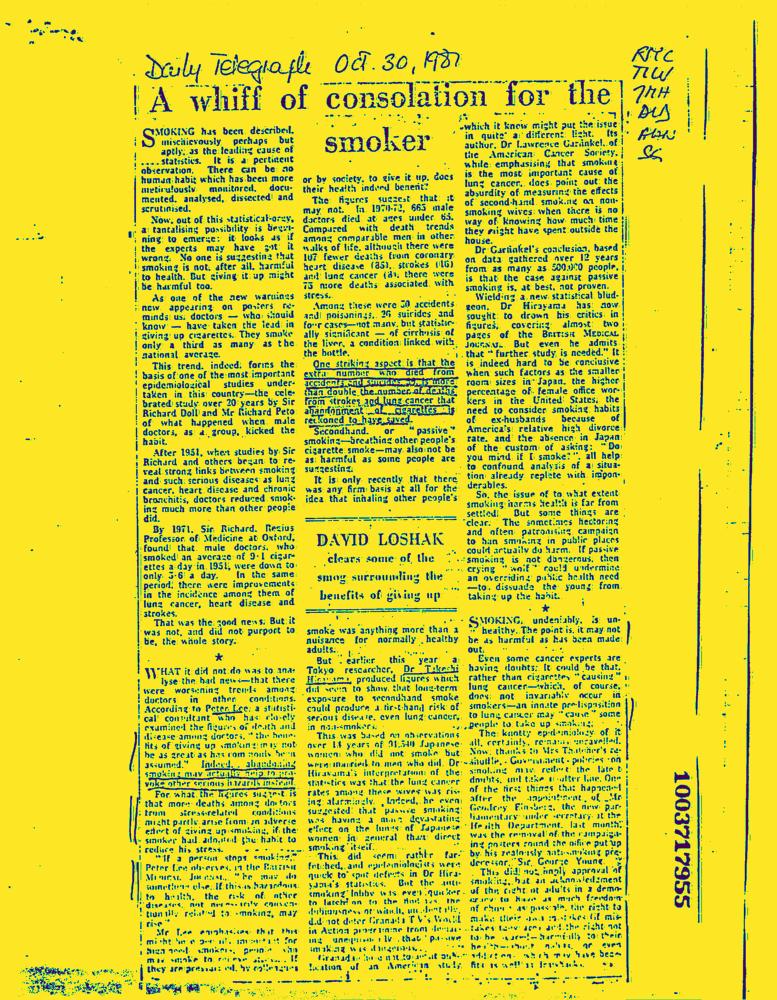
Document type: News-Article